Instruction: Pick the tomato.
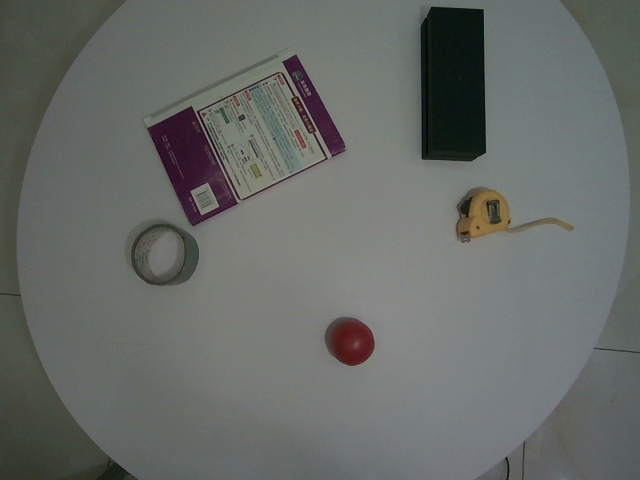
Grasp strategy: vertical